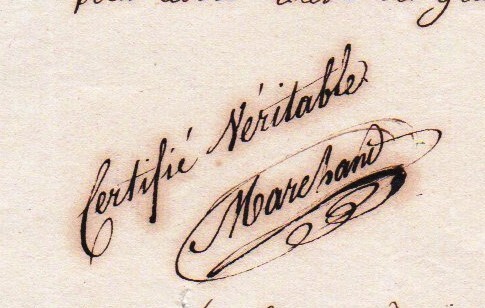
Signature of: louis joseph marchand